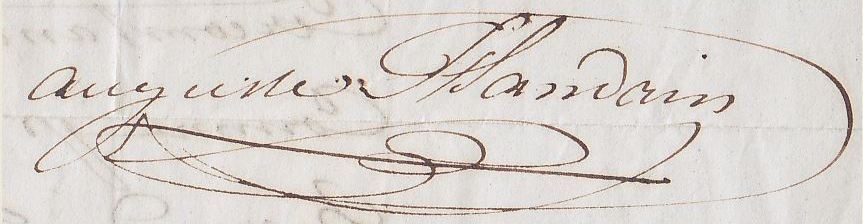
Signature of: auguste flandrin